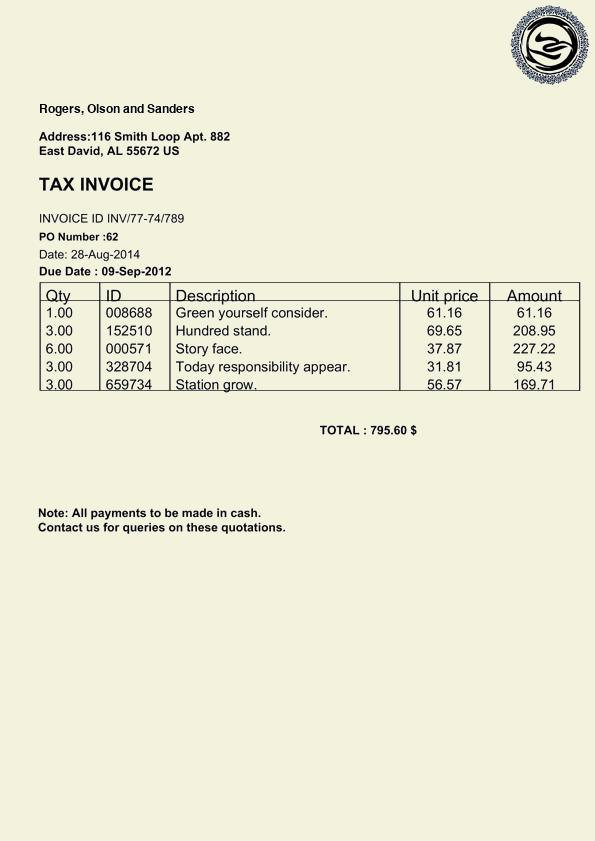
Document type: Invoice